Question: What do the imaging results show?
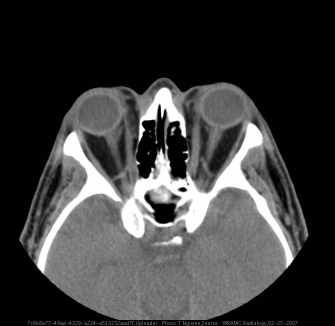
Answer: The imaging shows •  Bilateral proptosis and periorbital tissue edema
•  Enlarged inferior recti muscles
•  Increased periorbital fat distribution
•  Bellies of medial recti enlarged with normal tapering of tendons.
•  Enlarged superior, medial, inferior rectus muscles Noncontrast axial CT image through orbits. Optic nerve intact, medial rectus muscle bellies enlarged with tapering of tendons, lateral recti normal.  Uniform, smooth, normal scleral wall thickness bilateral, increased intraconal fat..